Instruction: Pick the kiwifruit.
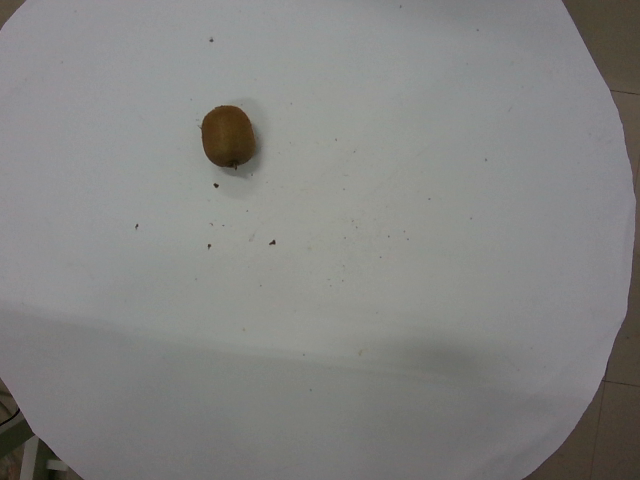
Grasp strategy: vertical